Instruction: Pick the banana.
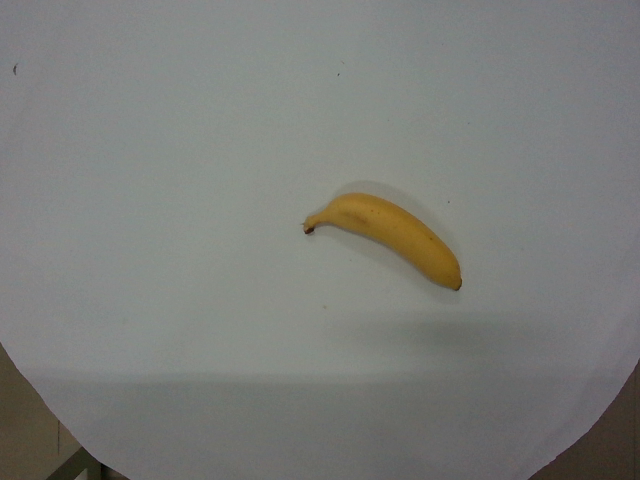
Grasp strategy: vertical